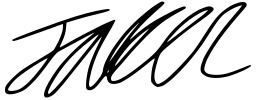
Signature of: faker